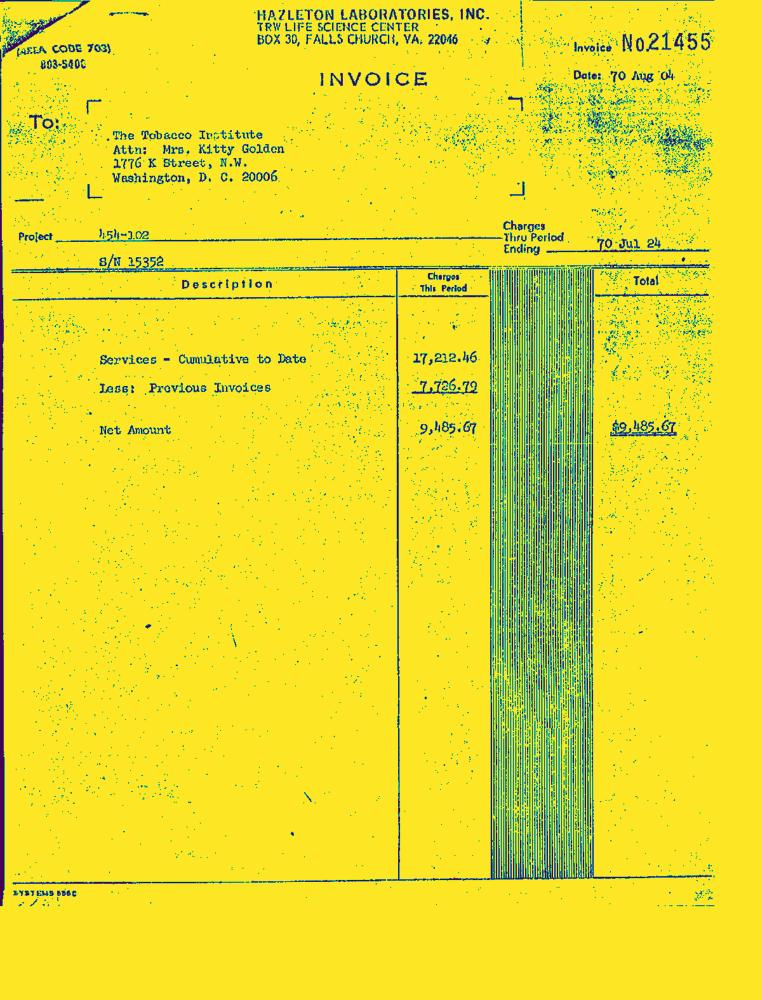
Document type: Invoice-Doc